Question: Talk about the condition:
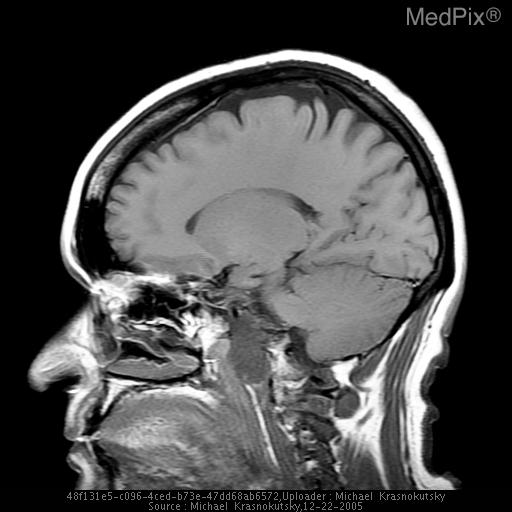
Answer: The disease is discussed as: There are a few diagnoses that must be considered when presented with a mass lesion at the base of the skull in the clival/petrous  region.  The classic differential diagnosis of the more common entities in this location includes:
» chordoma
» chondrosarcoma
» metastatic disease (predominantly due to direct spread from nasopharynx)
» multiple myeloma (plasmacytoma when solitary lesion)
» cholesteatoma

» Chordoma - is more likely to be midline centered in clivus (low T1, high T2, enhancing)
» Chondrosarcoma - is more likely to be off midline centered in the petro-occipital fissure that harbors chondroid cells along its cartilagenous surface. (low T1, high T2, may have hypointense foci representing chondroid matrix, enhancing)
» Metastatic tumor - destructive lesion, either direct extension from a nasopharynx or known remote primary tumor. (MRI variable depending on a primary, enhancing)
» Plasmacytoma - clival or peri-clival, over 50% of patient have additional lesions and carry diagnosis of multiple myeloma (low T1 and T2, enhancing)
» Cholesteatoma - usually smooth petrous apex lesion without enhancement.